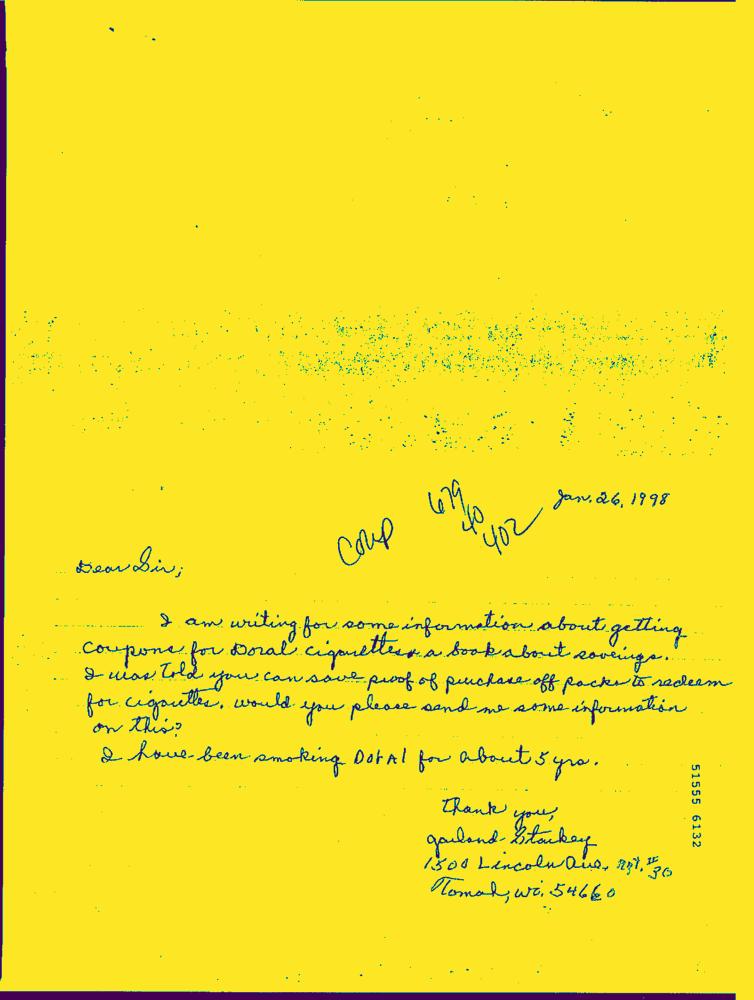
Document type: Hand-Written